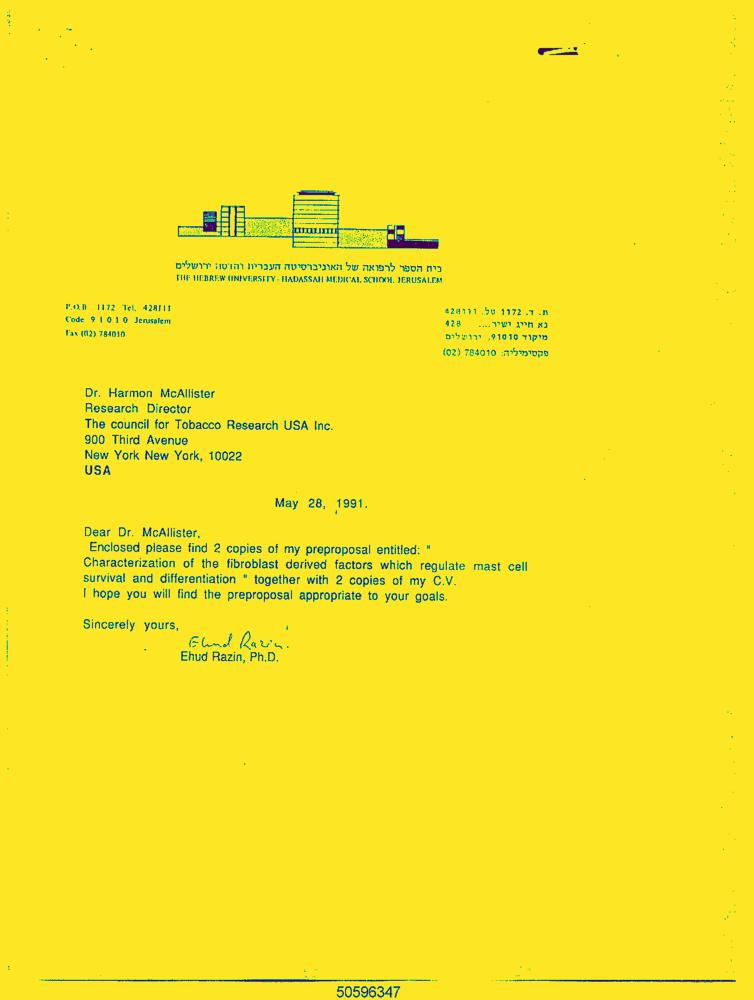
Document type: Letter-Doc